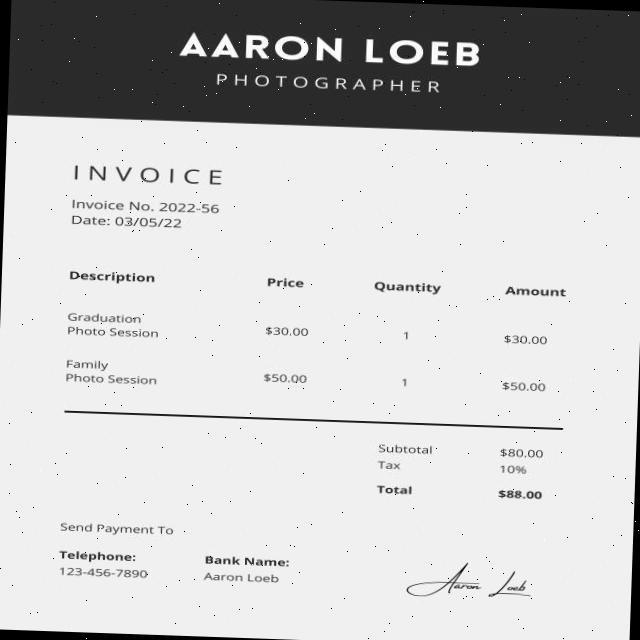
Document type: Invoice